Question: What is the earliest payment due date mentioned in the document?
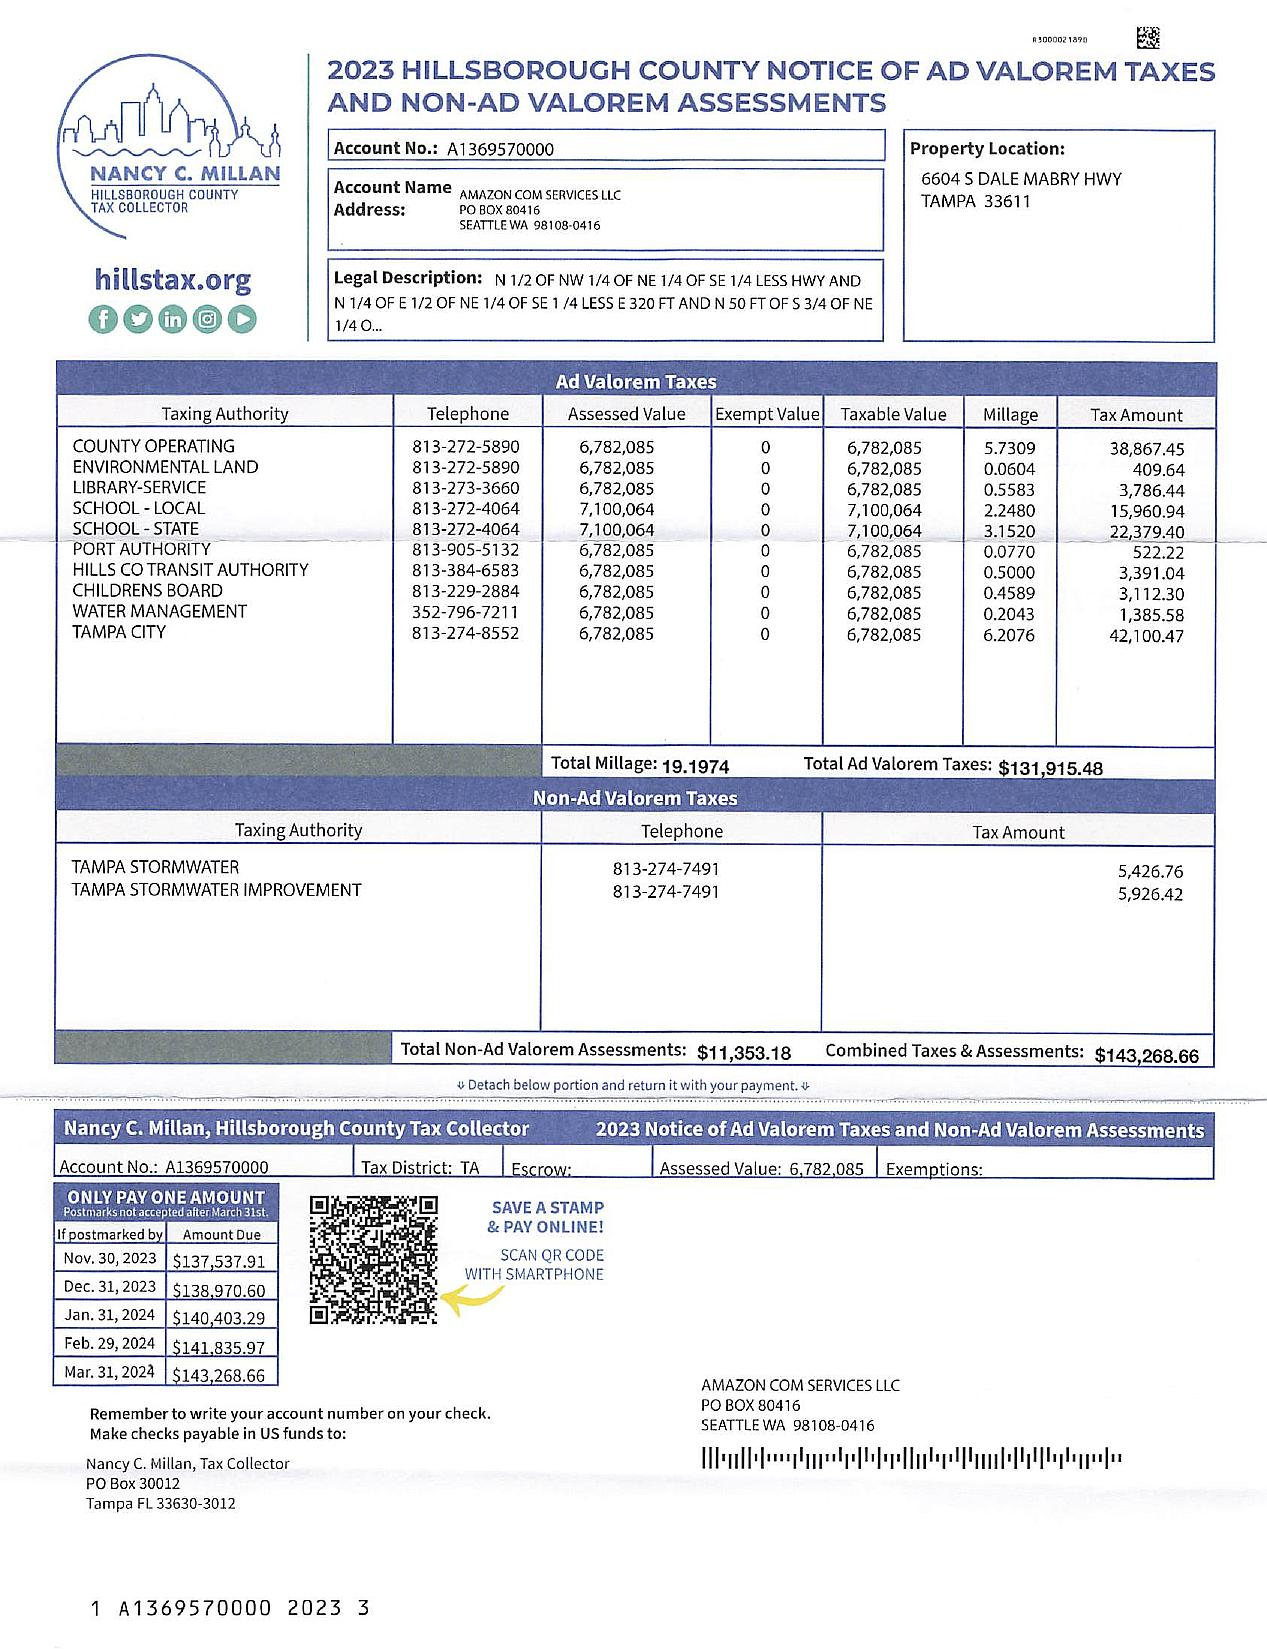
Answer: "Nov. 30, 2023"